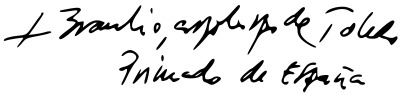
Signature of: braulio rodríguez plaza